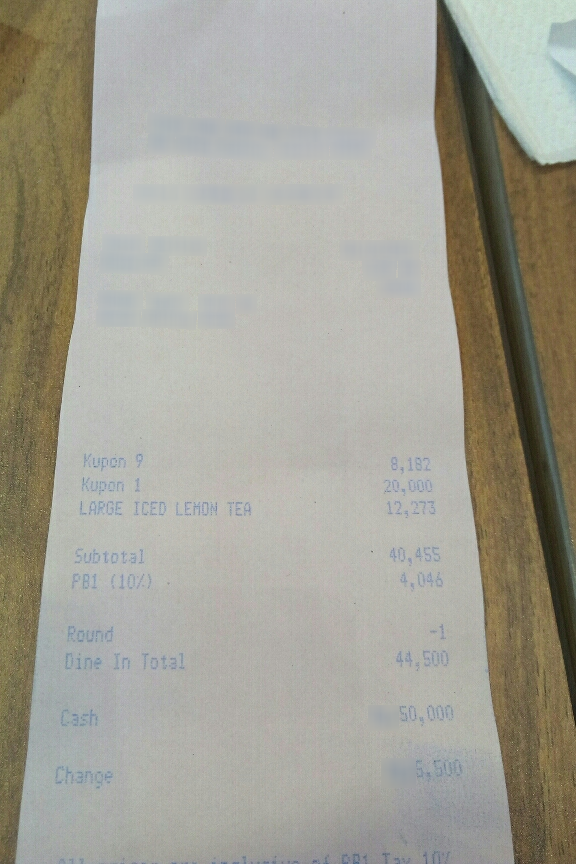
Number of items: 3
Subtotal: 40,455
Tax: 4,046
Other charges: -1
Total: 44,500
OCR text regions:
text: Kupon
text: 9
text: 8,182
text: Kupon
text: 1
text: 20,000
text: LARGE
text: ICED
text: LEMON
text: TEA
text: 12,273
text: Subtotal
text: 40,455
text: PB1
text: (10%)
text: 4,046
text: Round
text: -1
text: Dine
text: In
text: Total
text: 44,500
text: Cash
text: 50,000
text: Change
text: 5.500